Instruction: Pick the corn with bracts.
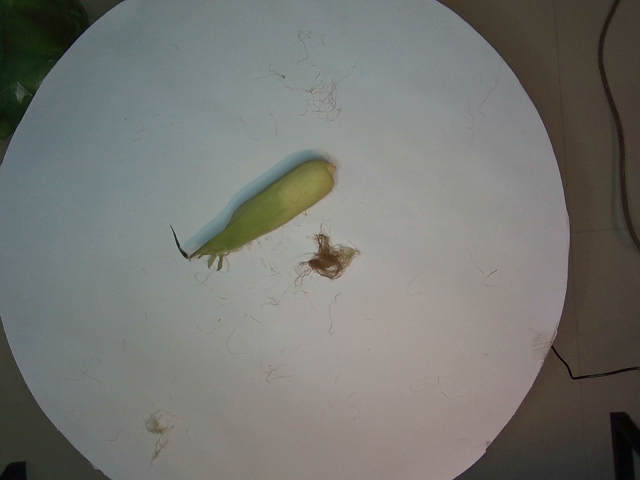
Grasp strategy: vertical